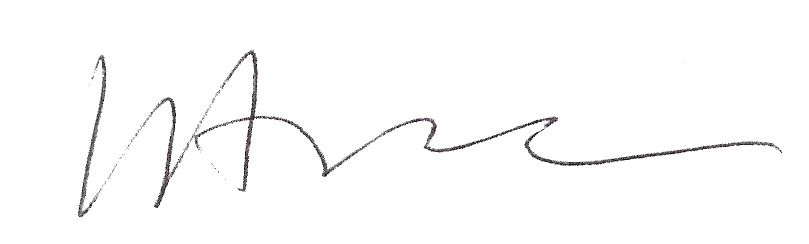
Signature of: wally amos